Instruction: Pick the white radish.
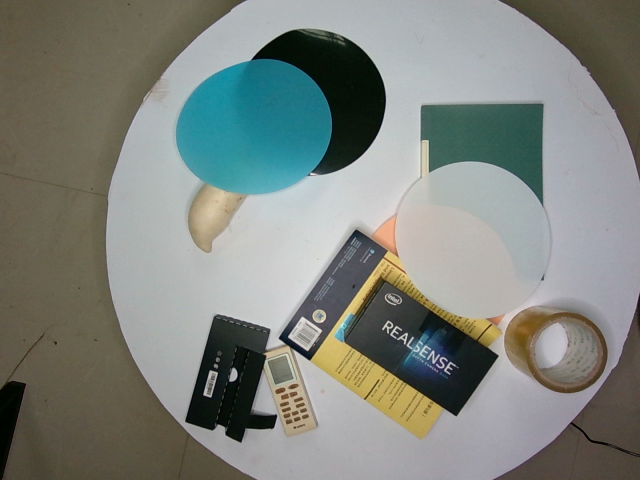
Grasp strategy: vertical